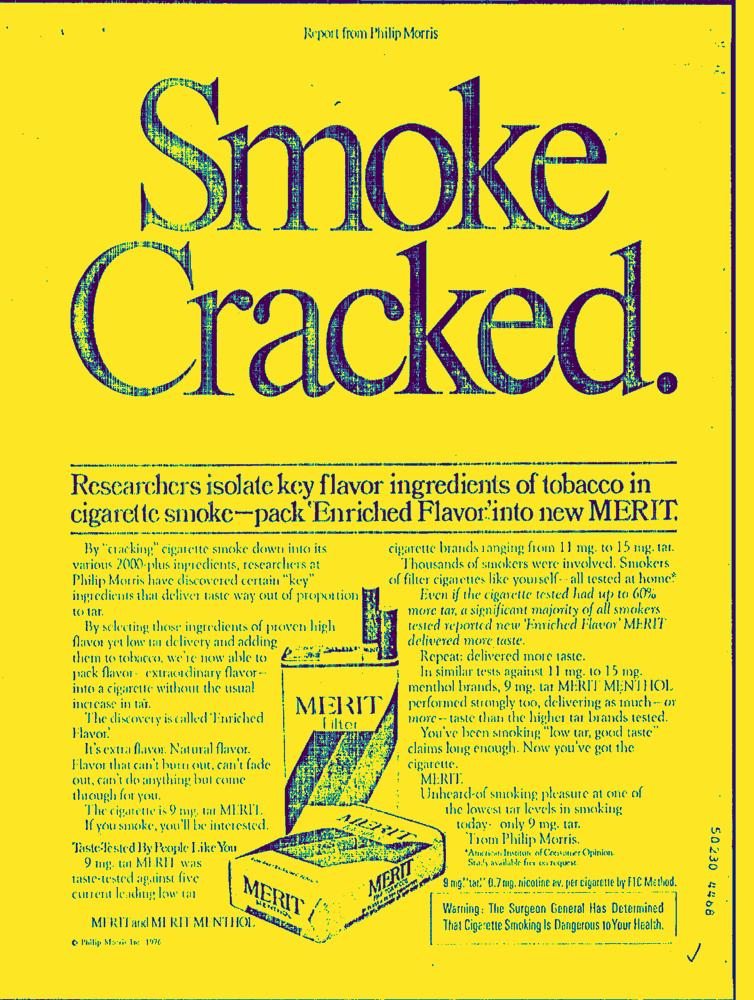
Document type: AD